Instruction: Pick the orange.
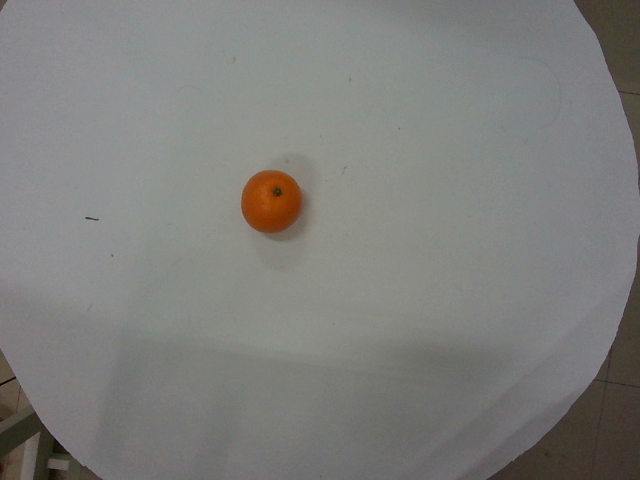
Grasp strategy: vertical